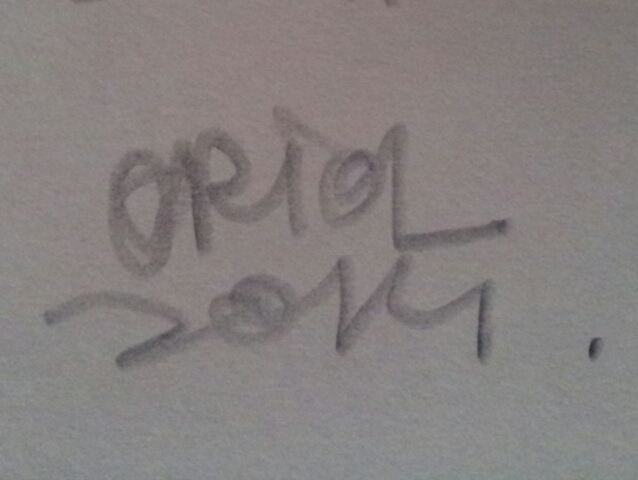
Signature of: oriol hernández